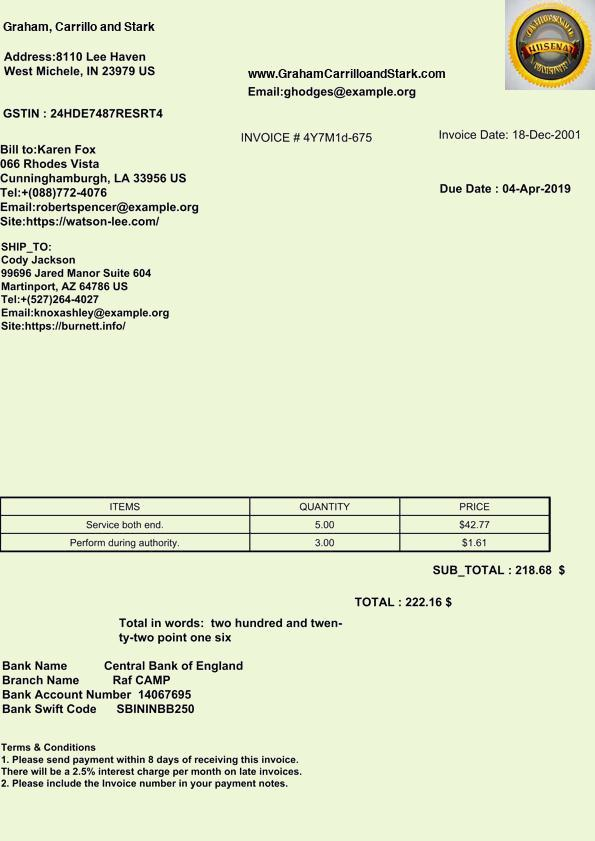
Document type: Invoice